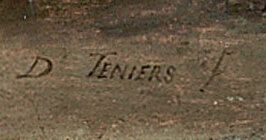
Signature of: david teniers the younger